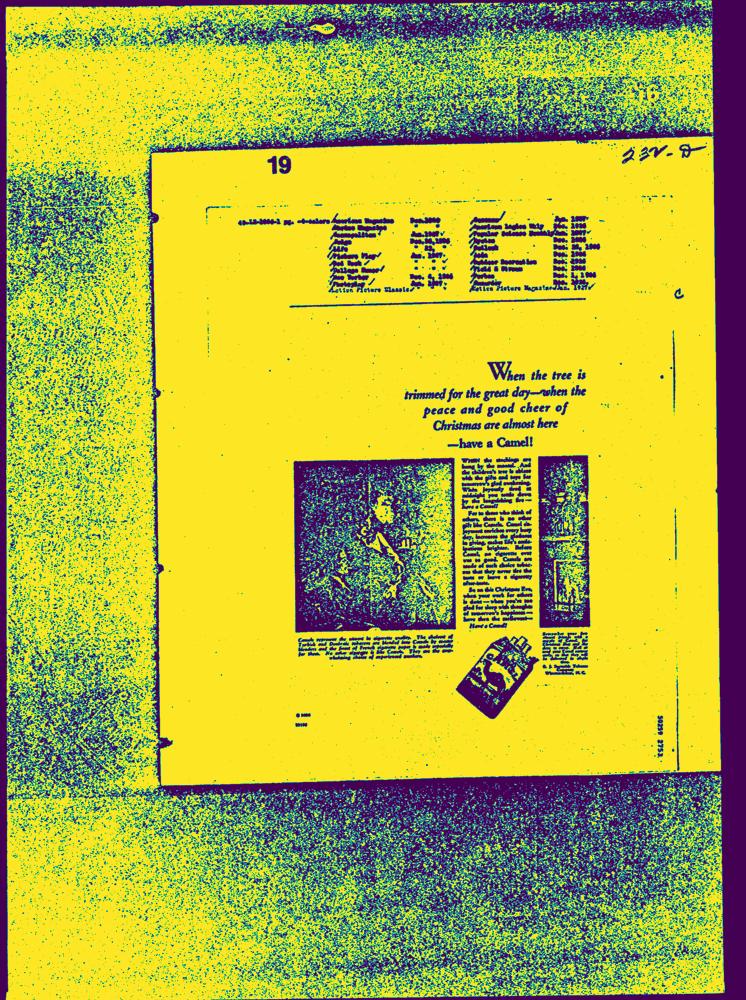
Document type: AD